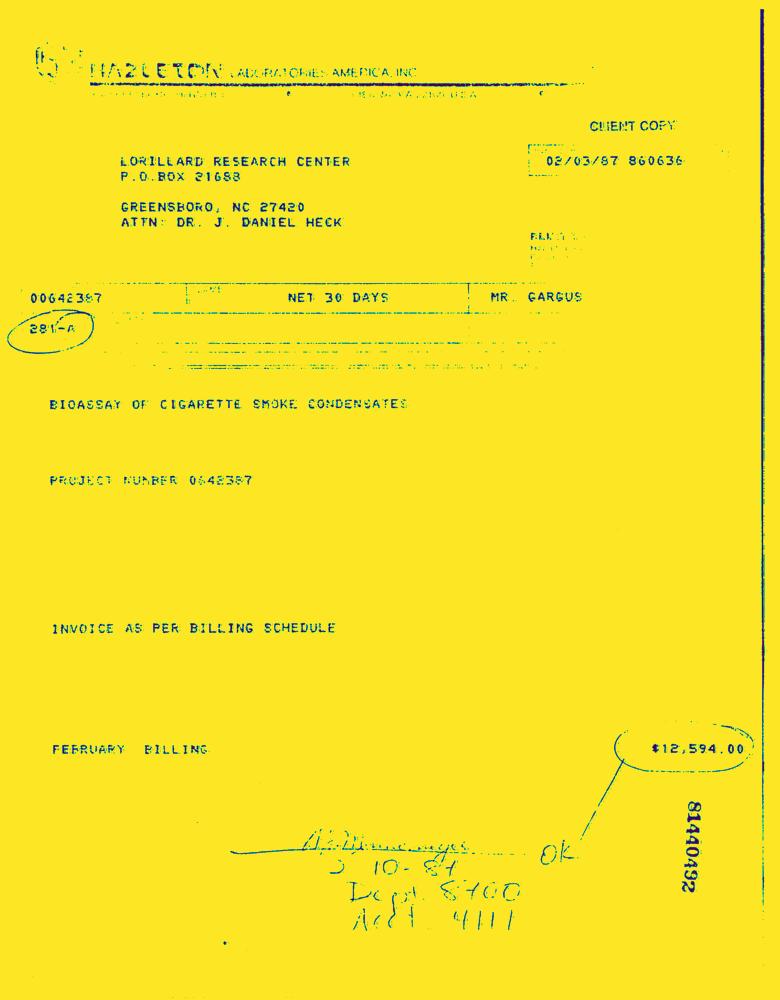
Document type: Invoice-Doc